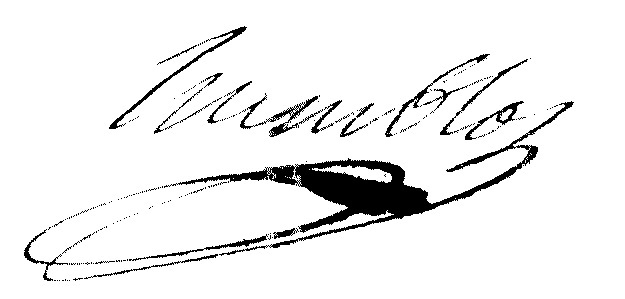
Signature of: jean baptiste humblot